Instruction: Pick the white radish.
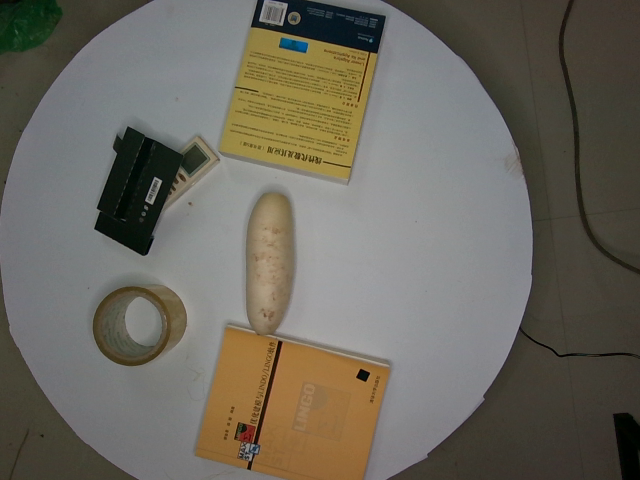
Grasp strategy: vertical